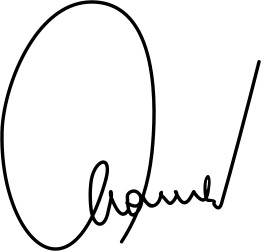
Signature of: adriatik llalla